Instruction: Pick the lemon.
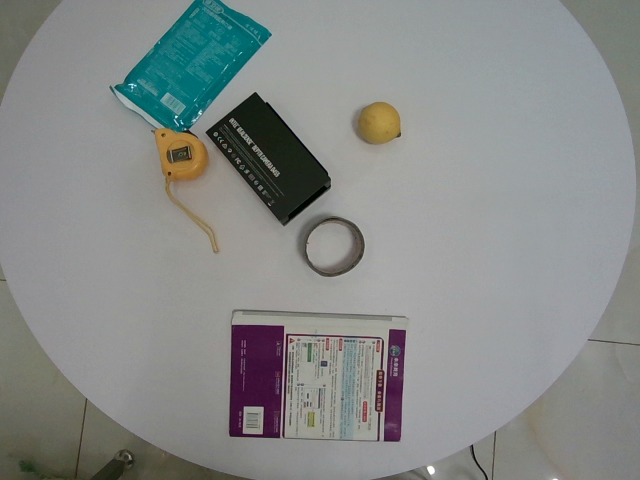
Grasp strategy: vertical